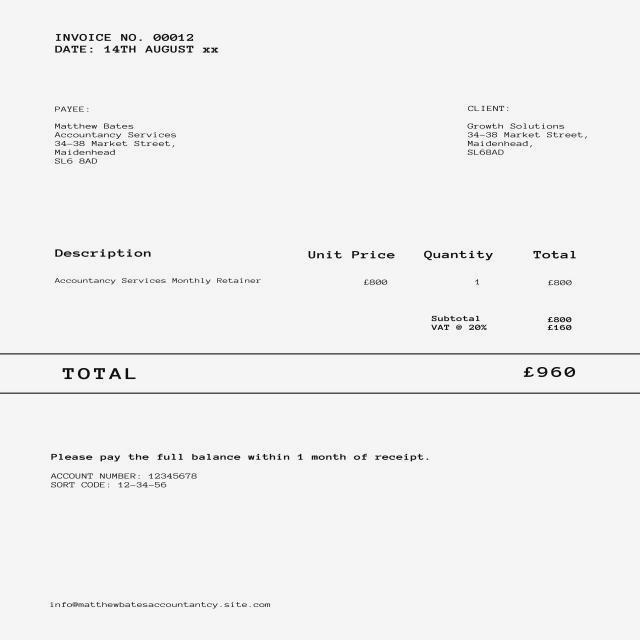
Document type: Invoice